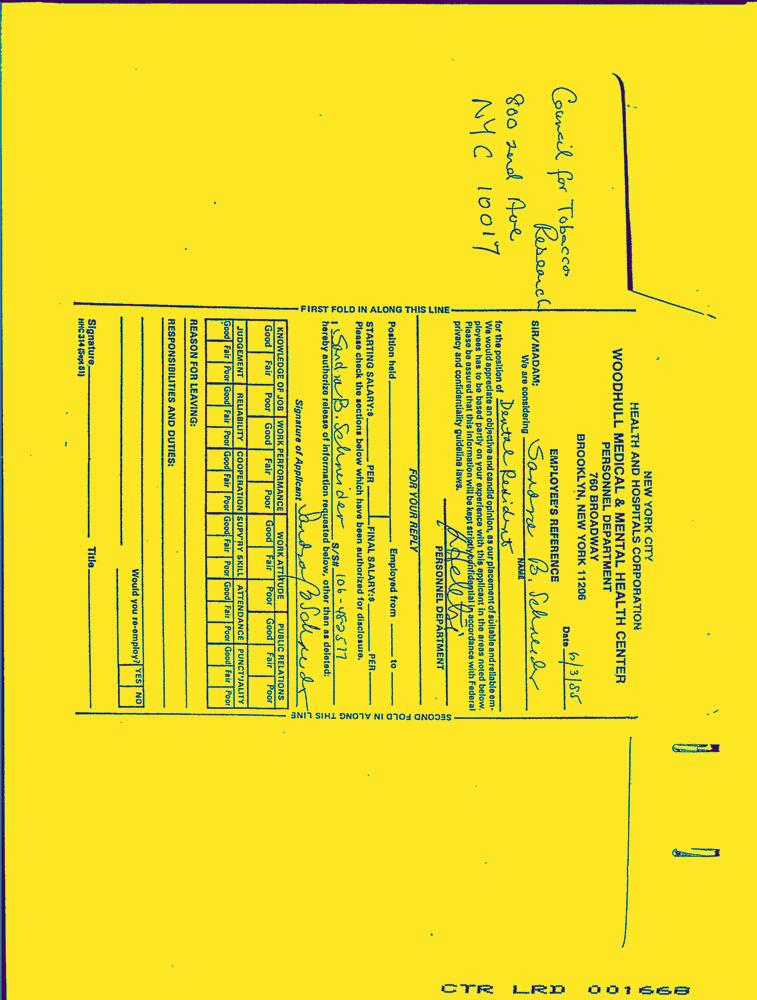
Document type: Letter-Doc